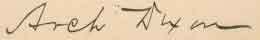
Signature of: archibald dixon